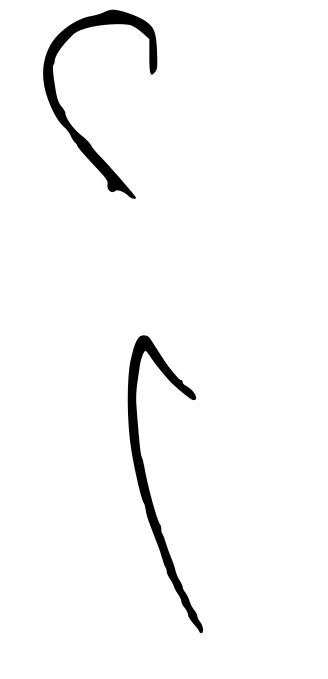
Signature of: hassan hashemi